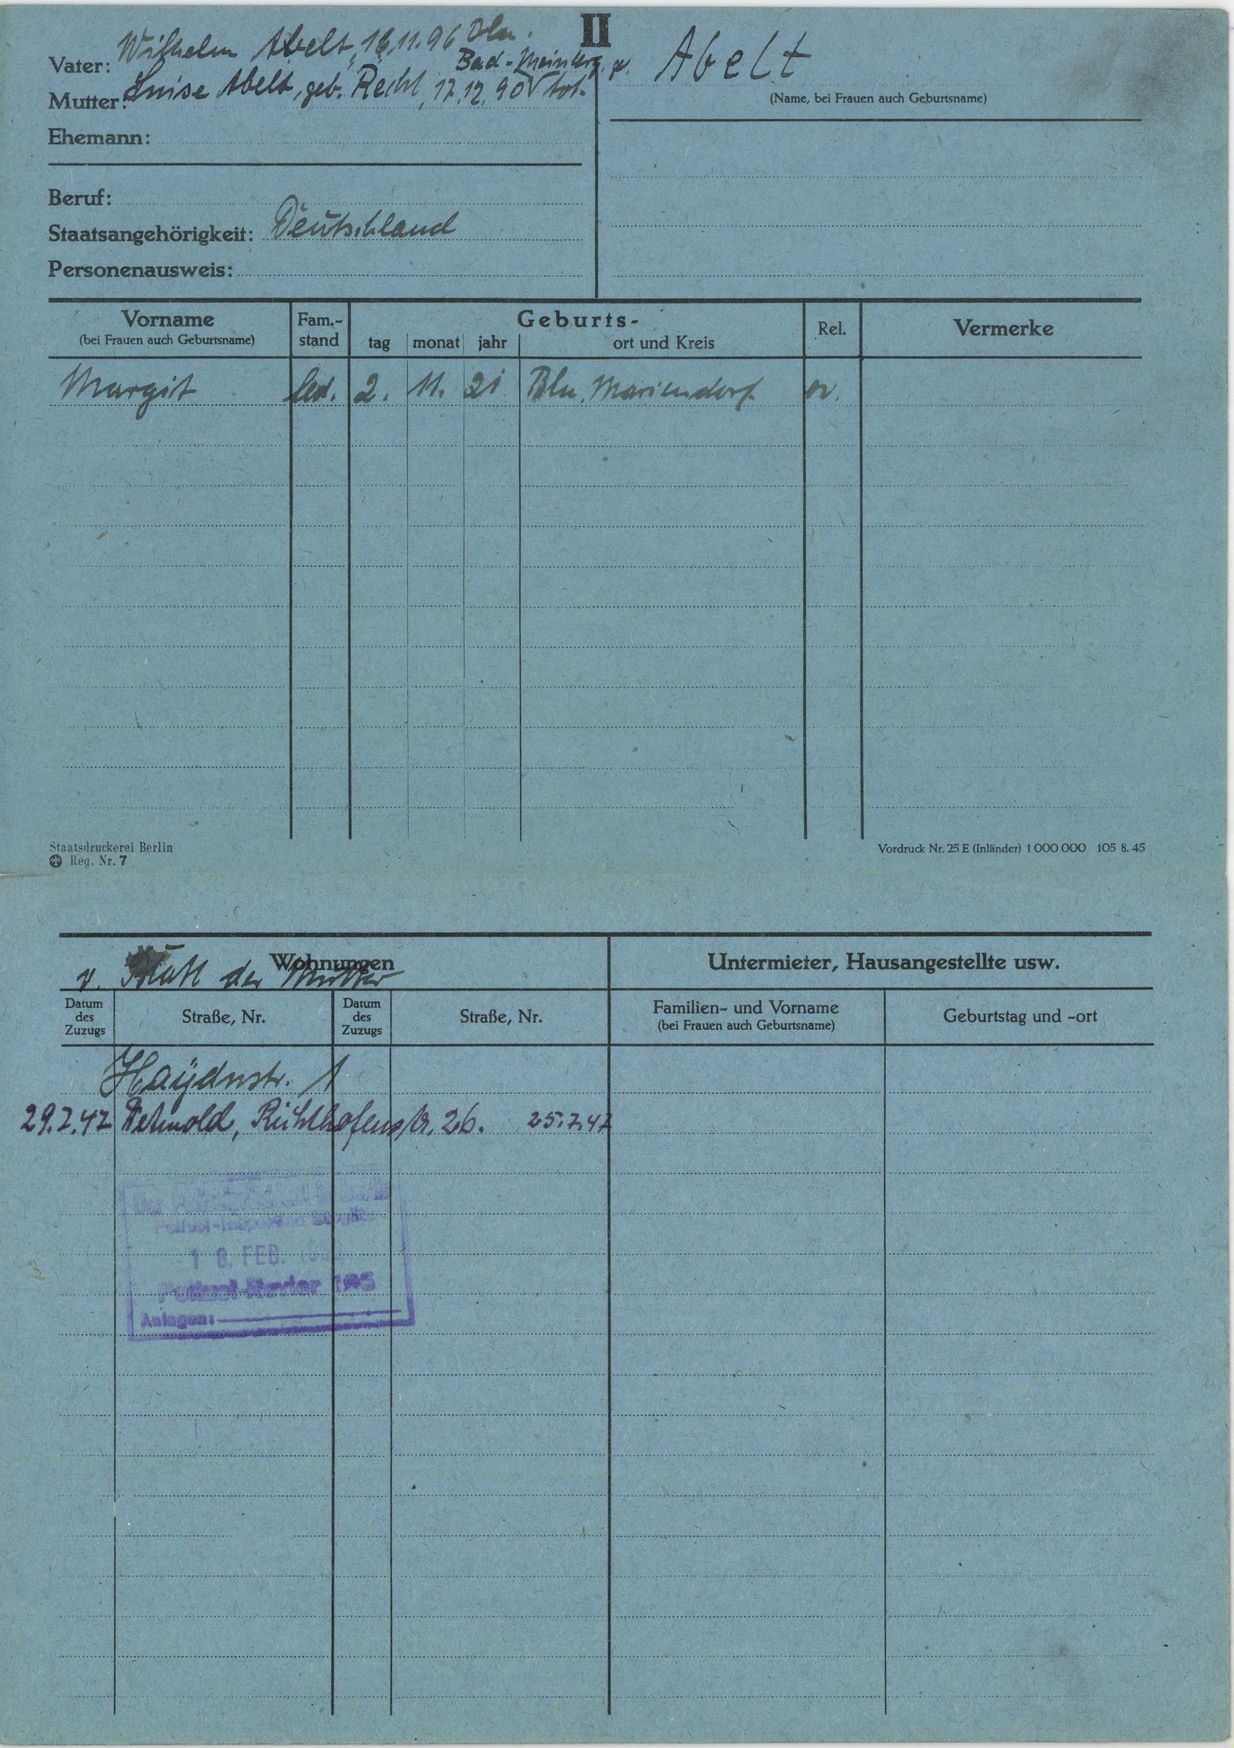
Abelt